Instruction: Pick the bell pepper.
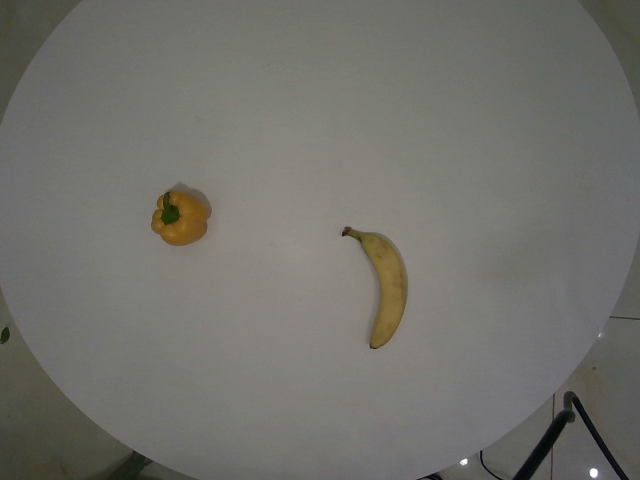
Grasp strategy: vertical